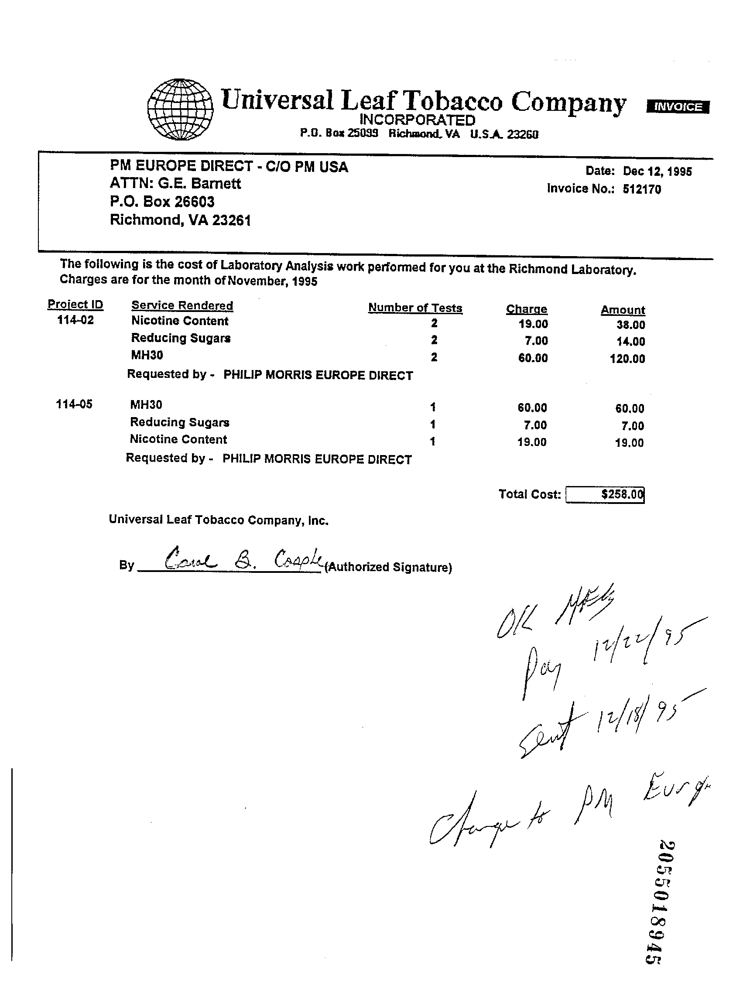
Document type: Invoice